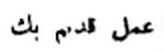
Signature of: mirza gadim iravani